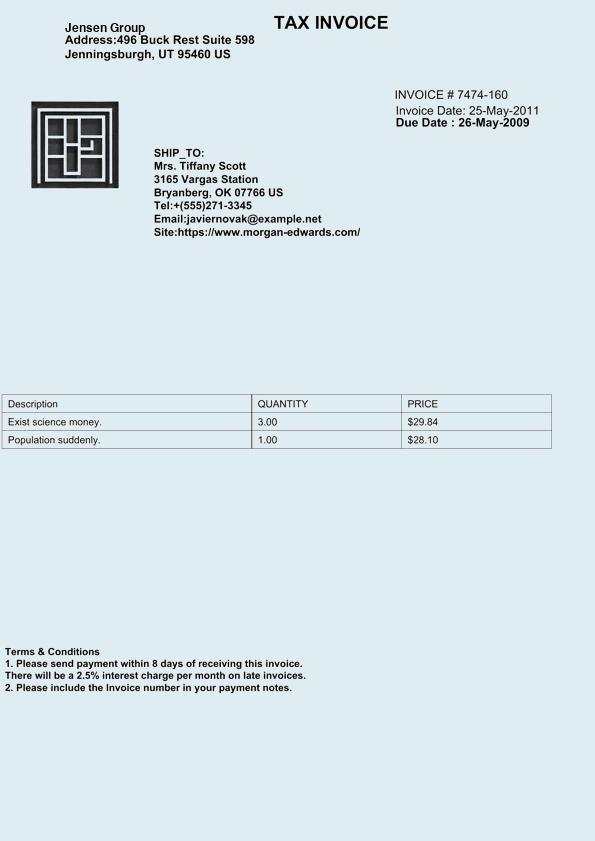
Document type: Invoice